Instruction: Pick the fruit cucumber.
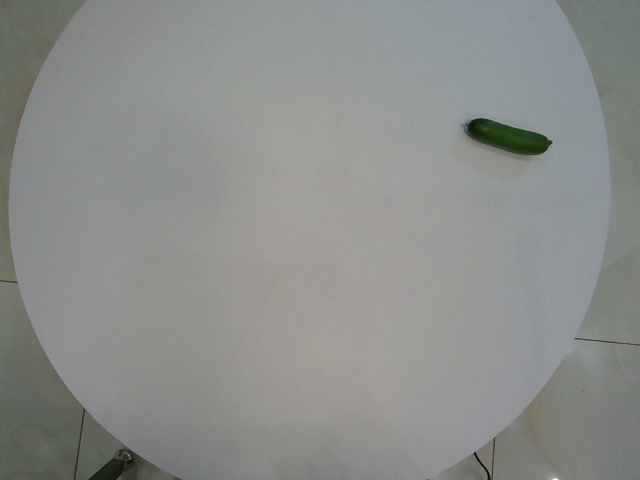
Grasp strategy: vertical